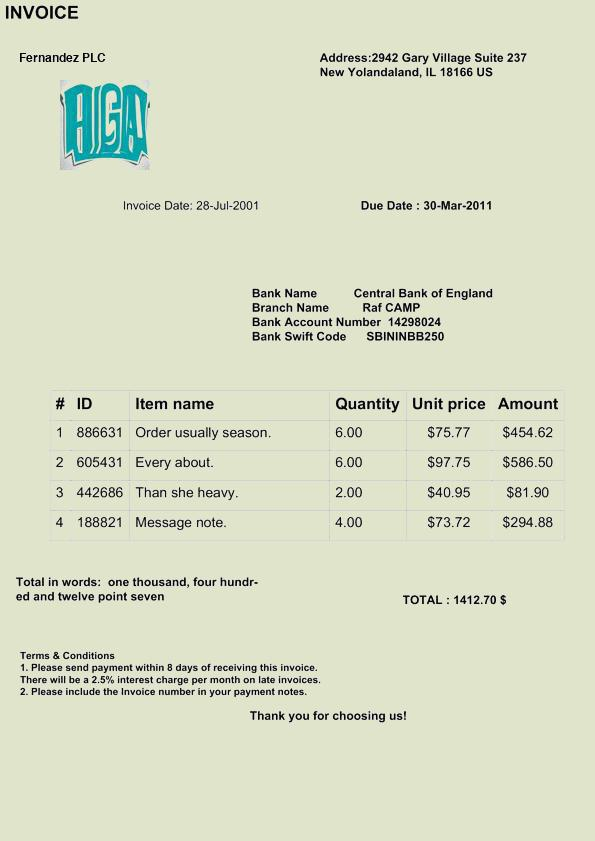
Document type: Invoice